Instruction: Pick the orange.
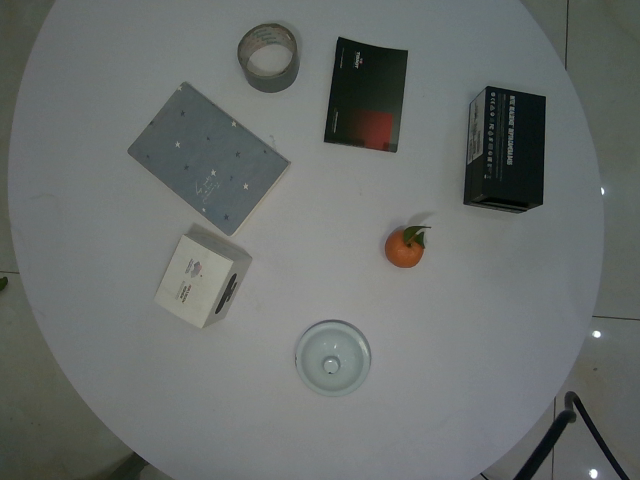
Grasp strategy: vertical